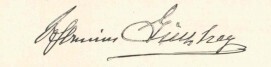
Signature of: hermine ginzkey